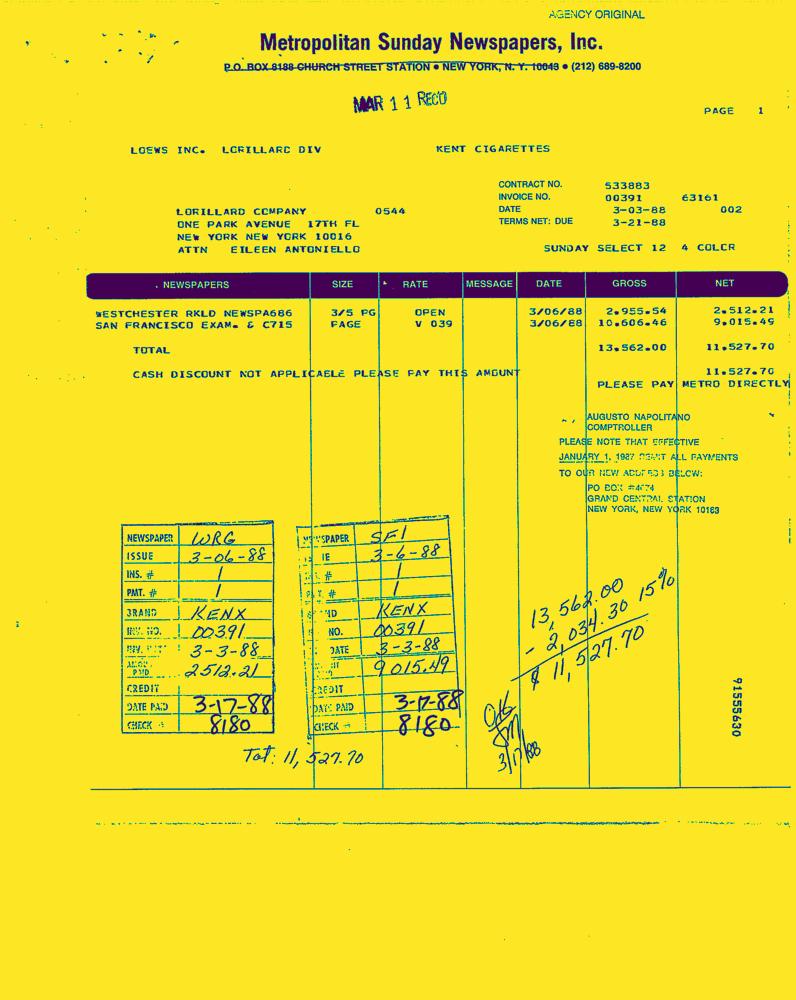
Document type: Invoice-Doc